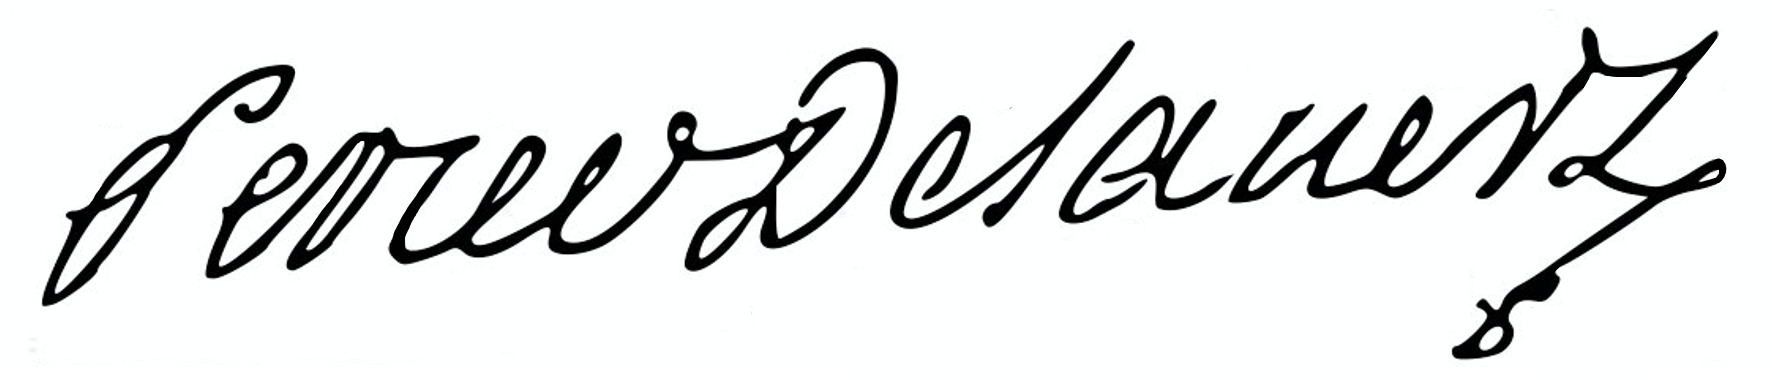
Signature of: antoine alexis perier de salvert